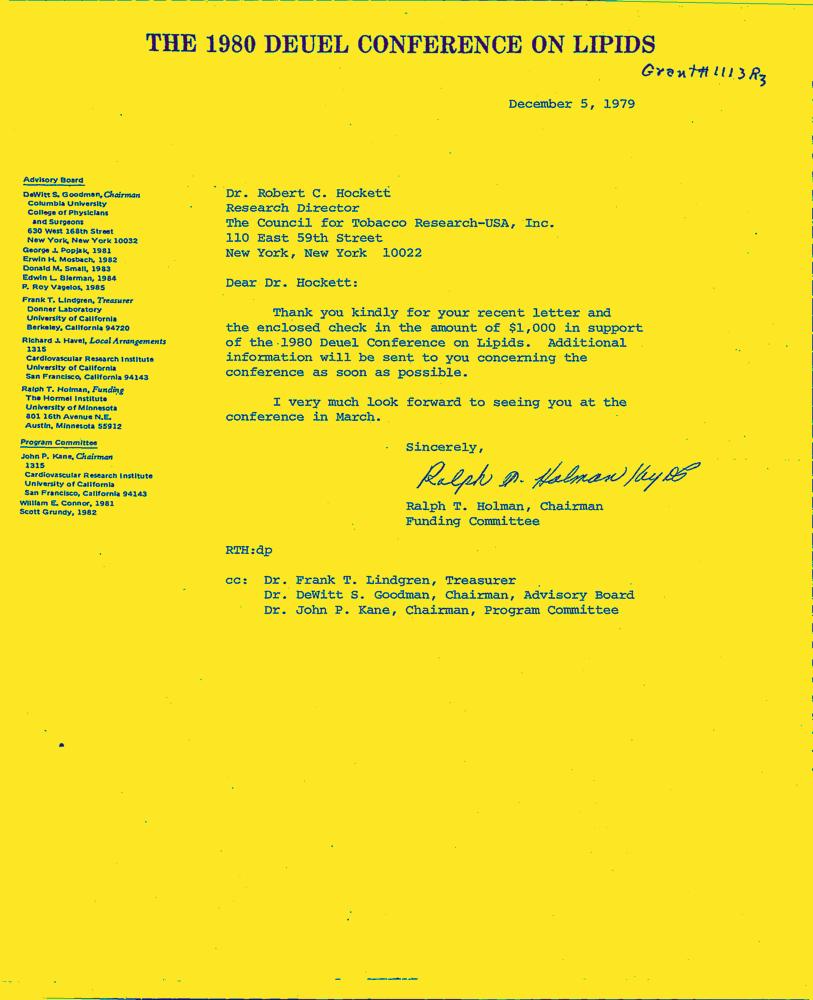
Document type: Letter-Doc